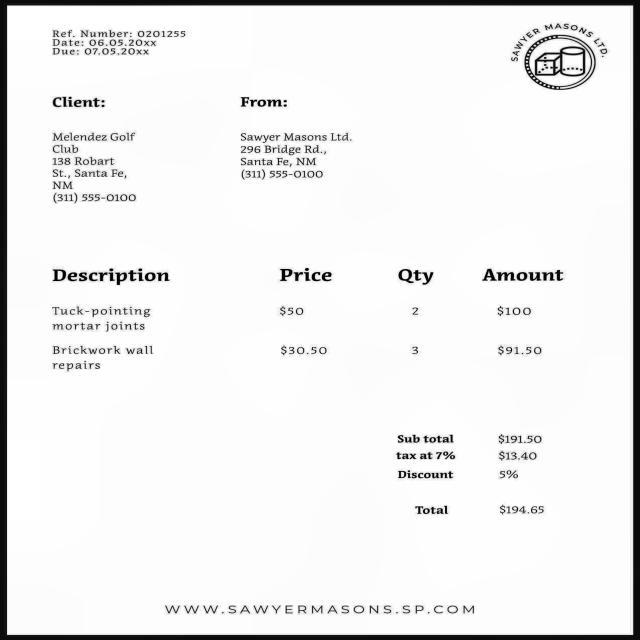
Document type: Invoice